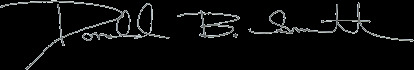
Signature of: donald b smith